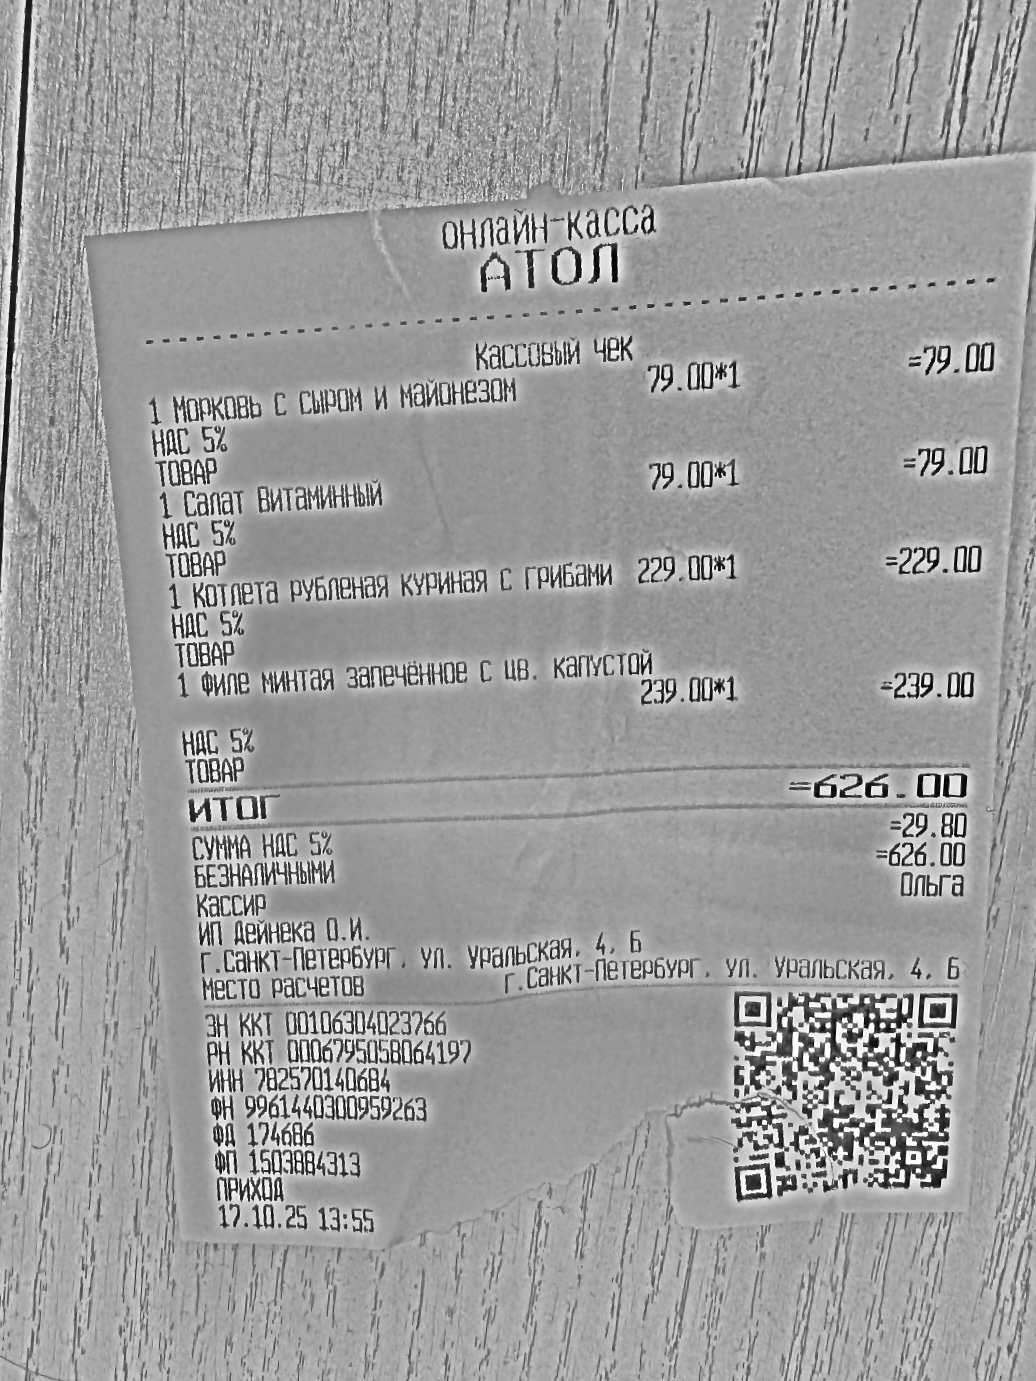
Продавец: ИП Дейнека О.И.
ИНН: 782570140684
Дата: 17.10.25
Товары: 1 Морковь с сыром и майонезом; 1 Салат Витаминный; 1 Котлета рубленая куриная с грибами; 1 Филе минтая запеченное с цв. капустой
Количество: 1; 1; 1; 1
Цена: 79.00; 79.00; 229.00; 239.00
Сумма: 79.00; 79.00; 229.00; 239.00
Итого: 626.00